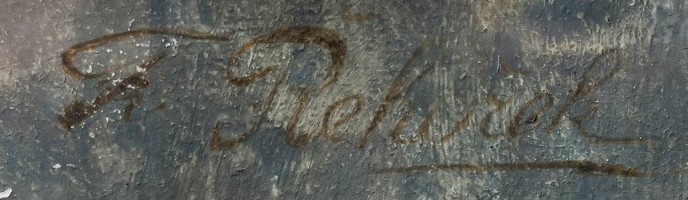
Signature of: františek řehořek